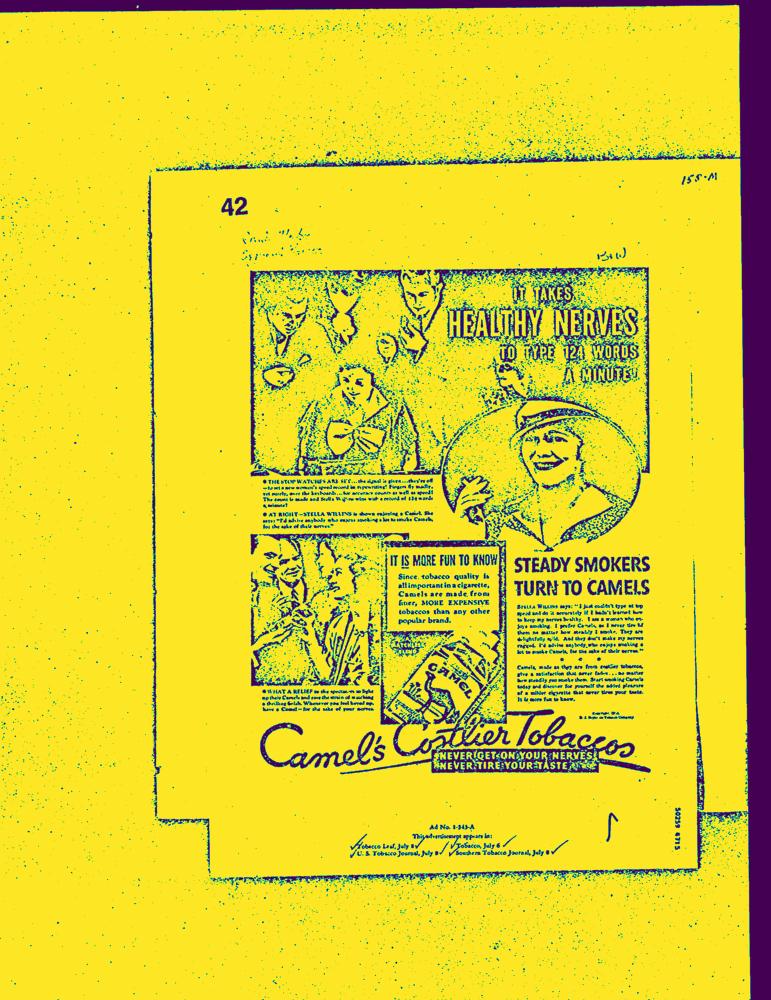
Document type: AD